Question: What is the potential diagnosis?
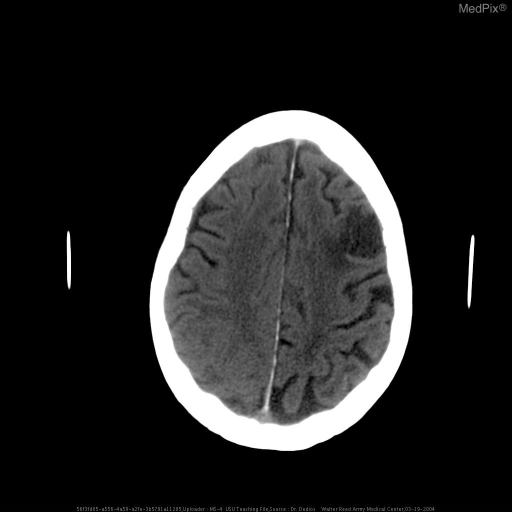
Answer: The possible diagnosis includes Vascular malformation
Hypertensive hemorrhage
Amyloid angiopathy
Metastatic disease (e.g. renal, lung etc.)
Occult trauma.